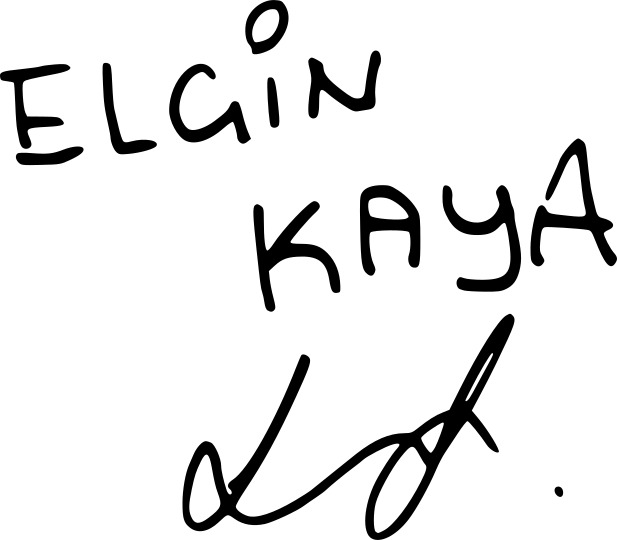
Signature of: elçin kaya